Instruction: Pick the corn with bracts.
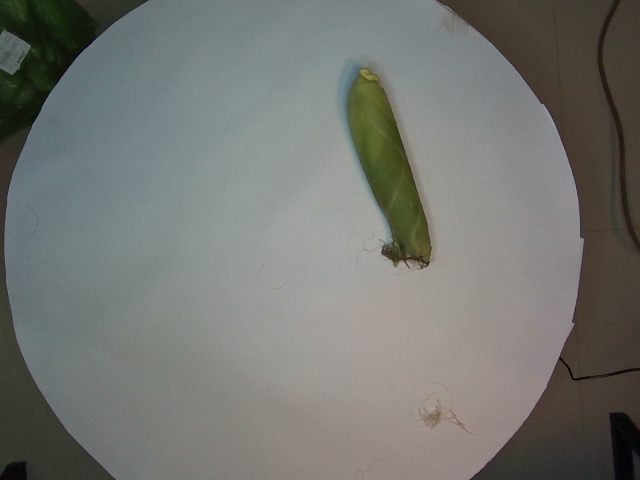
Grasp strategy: vertical